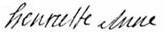
Signature of: henriette of france